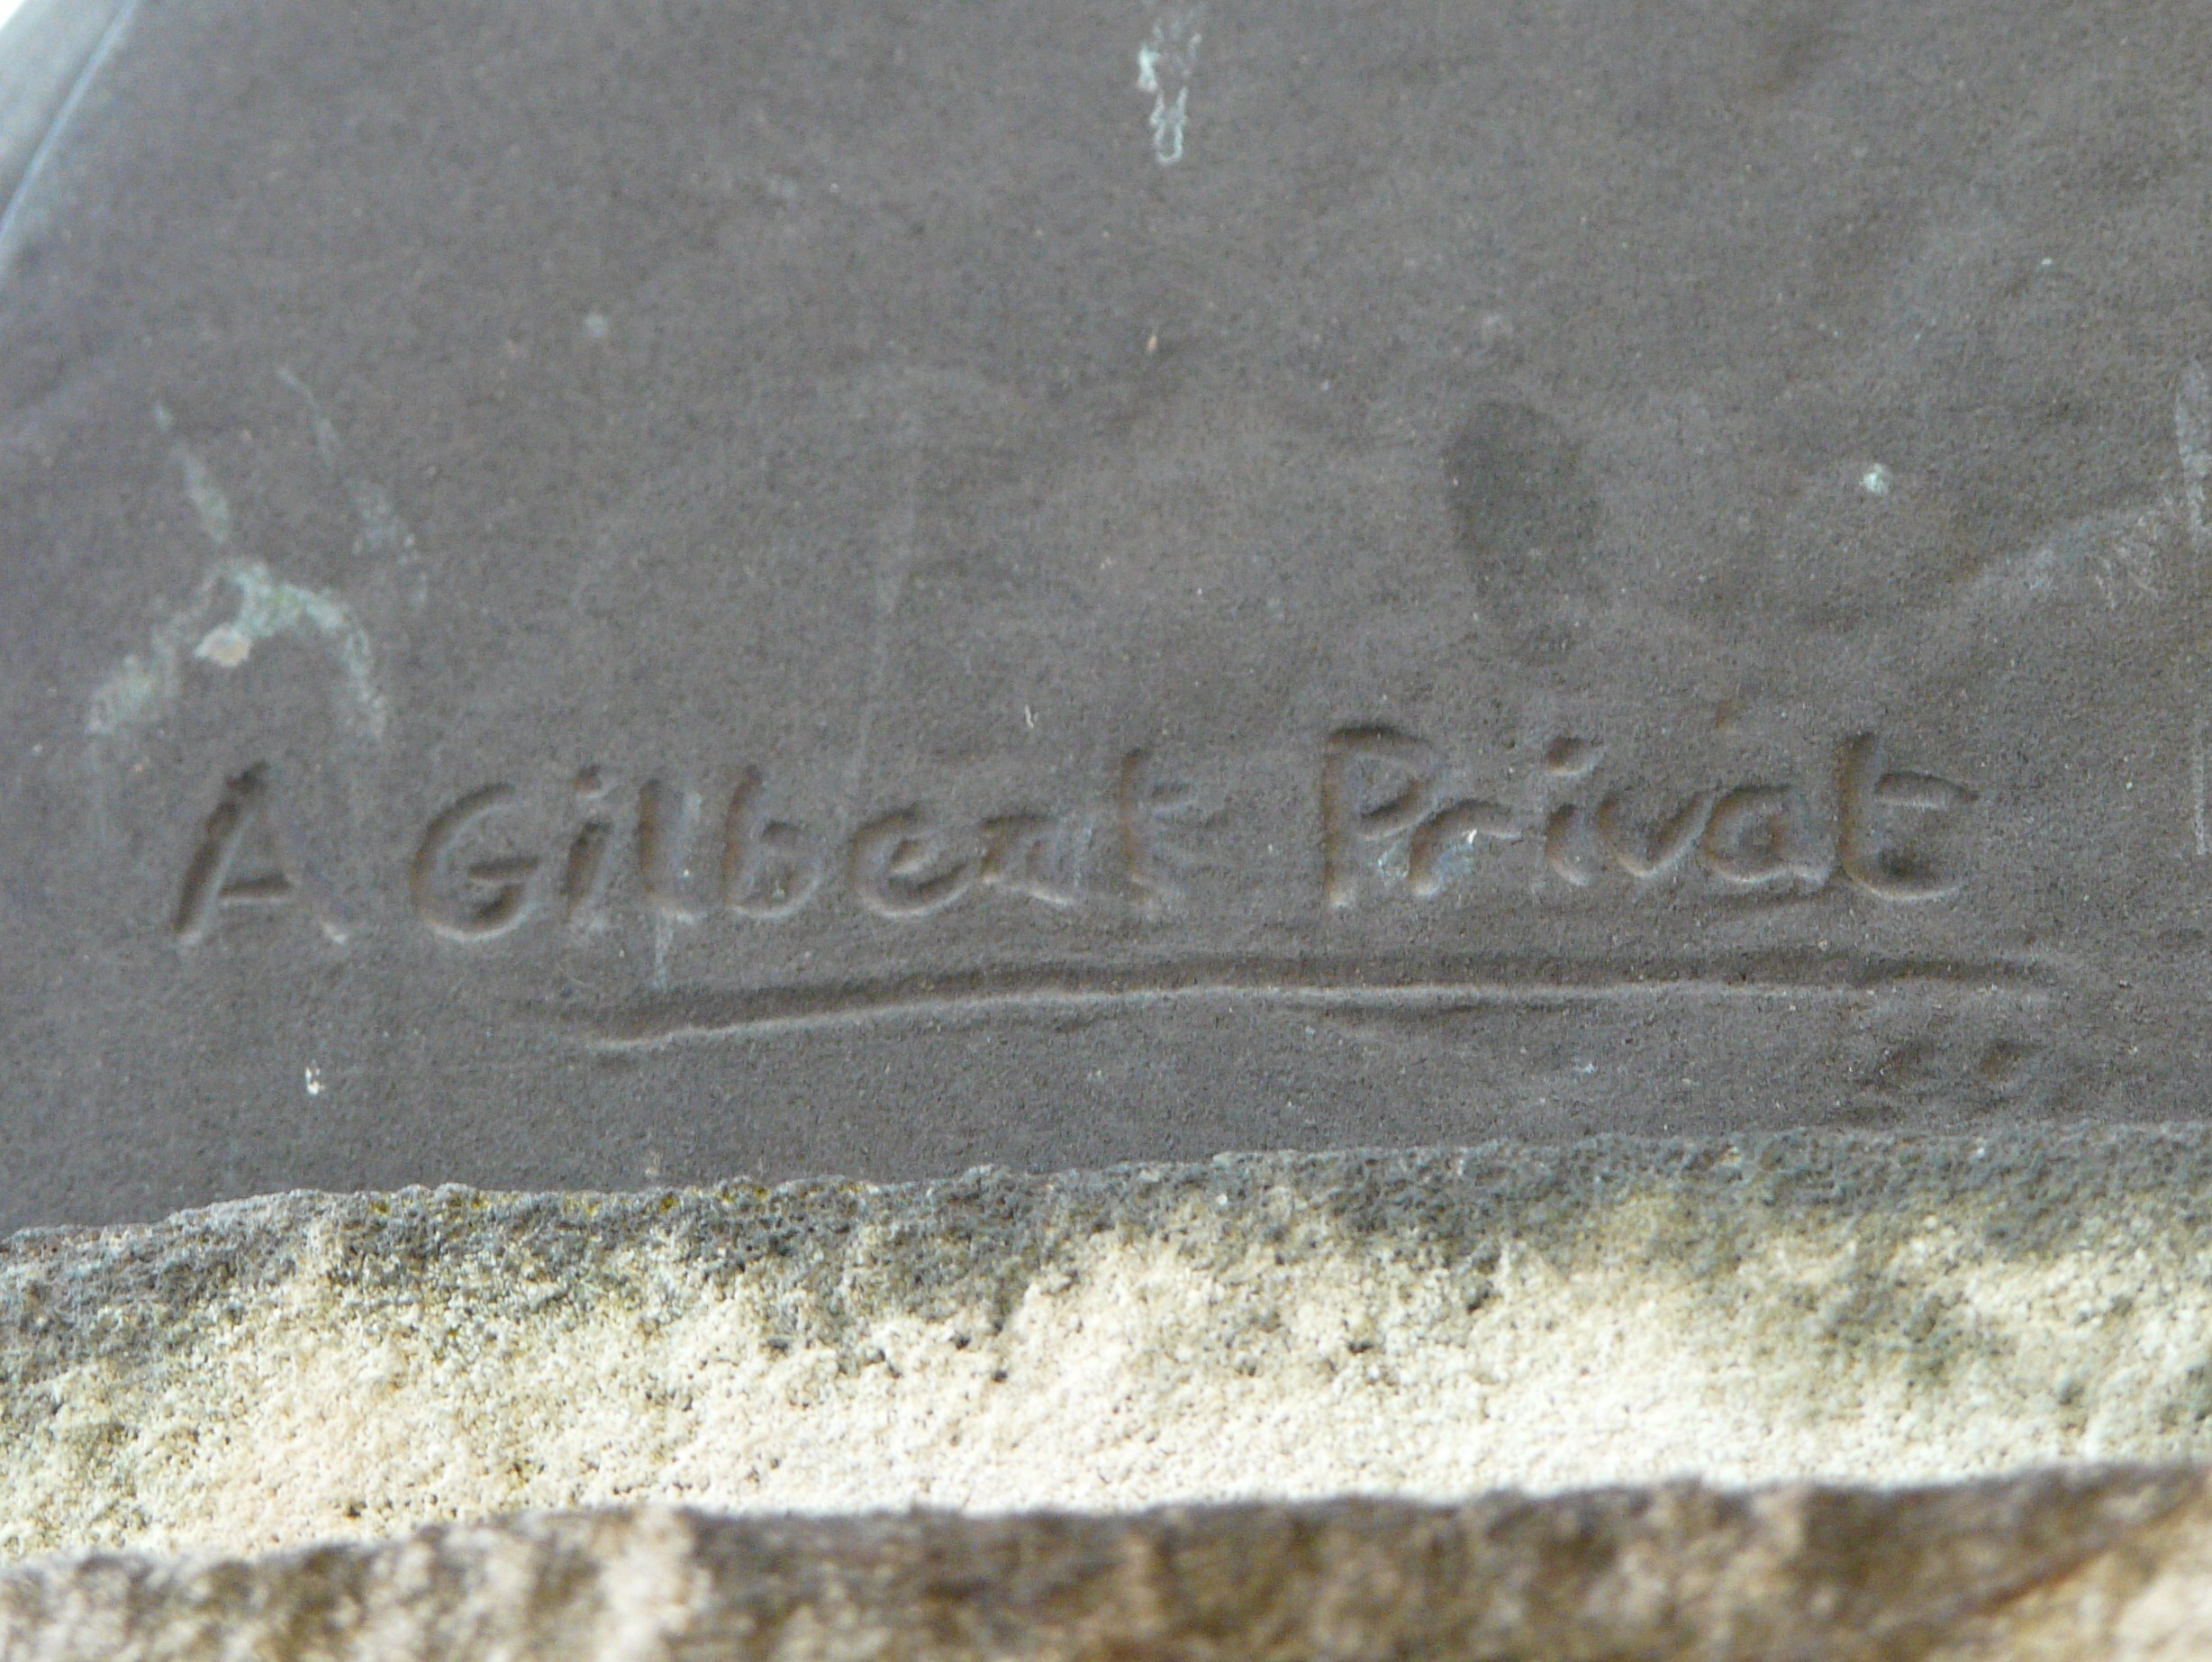
Signature of: gilbert privat